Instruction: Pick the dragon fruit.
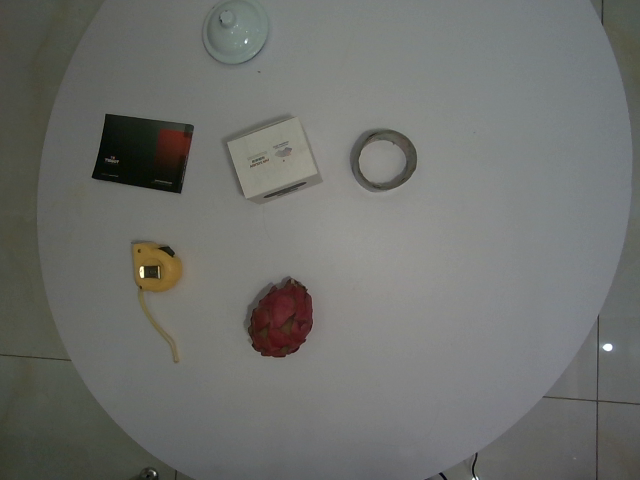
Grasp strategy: vertical